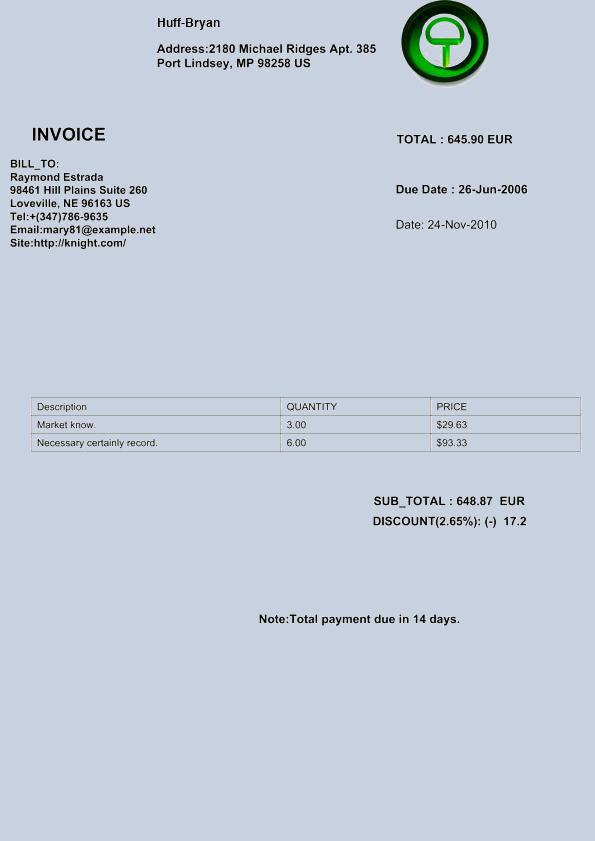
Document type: Invoice